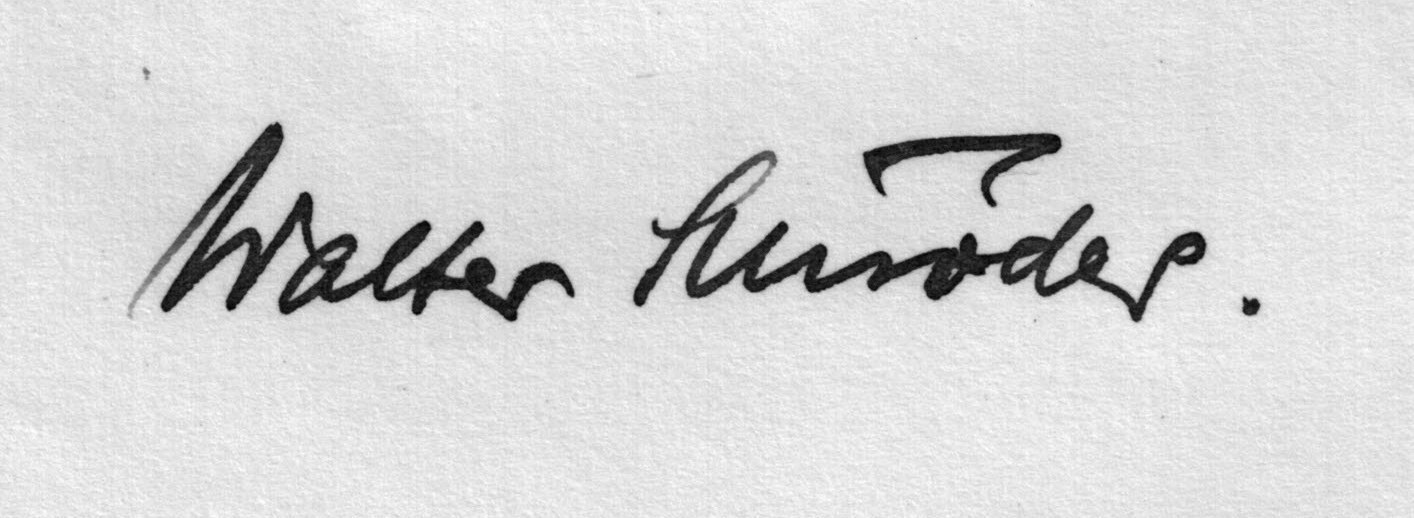
Signature of: walter georg karl schröder